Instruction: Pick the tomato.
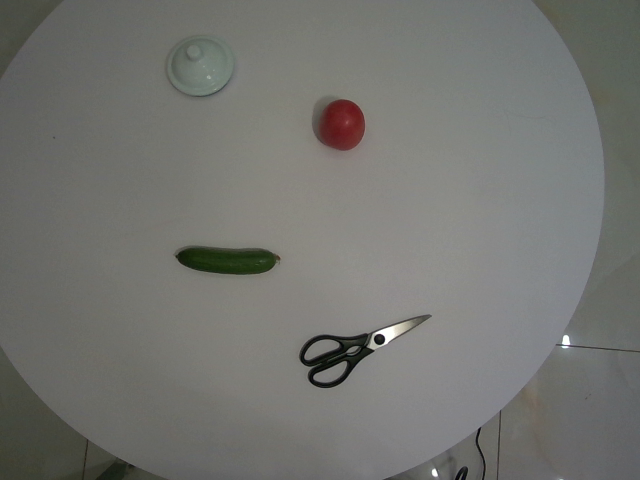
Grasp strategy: vertical